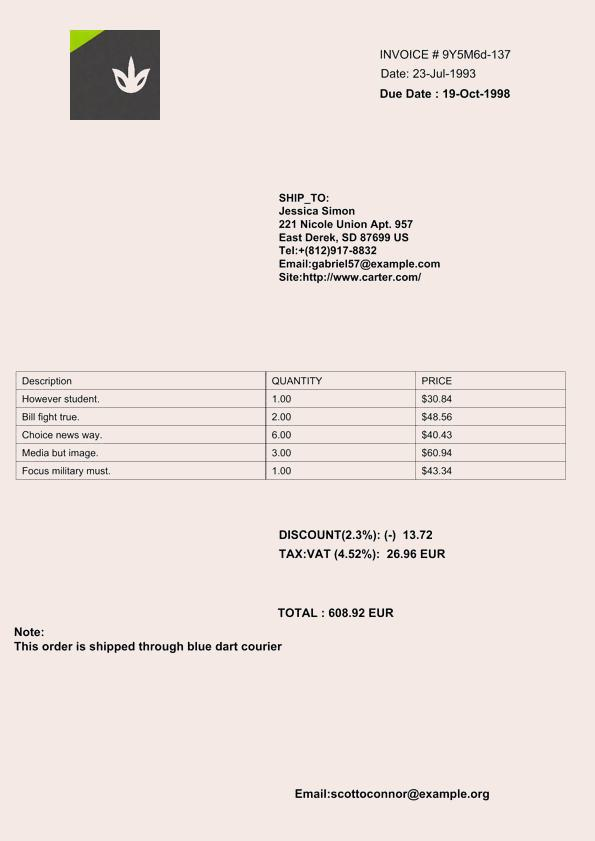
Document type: Invoice